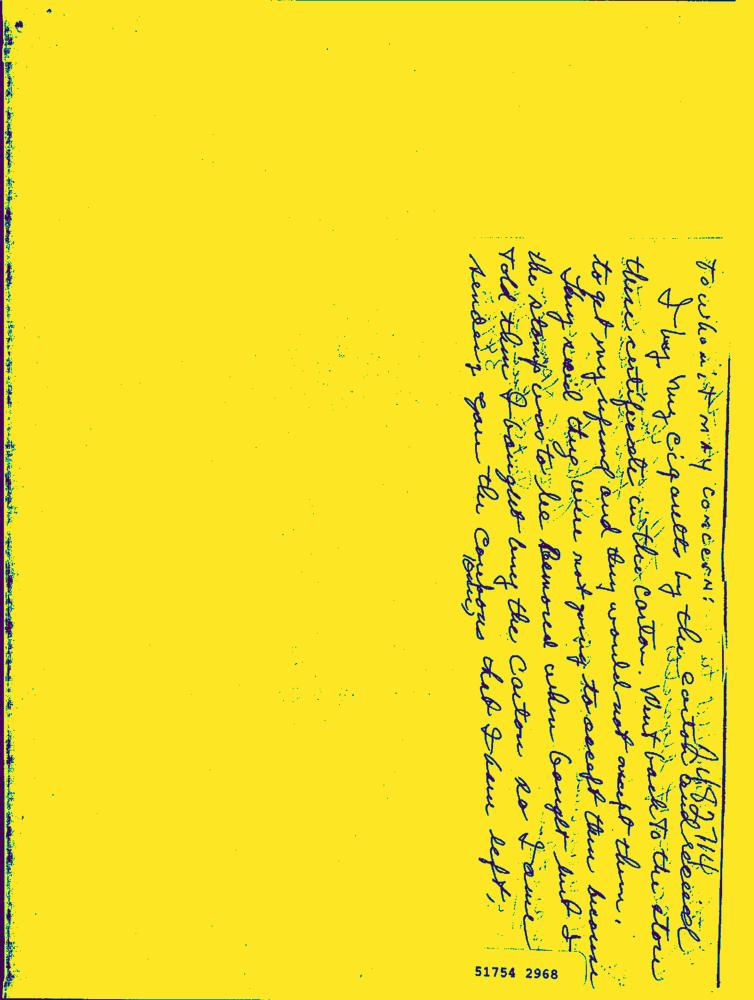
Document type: Hand-Written